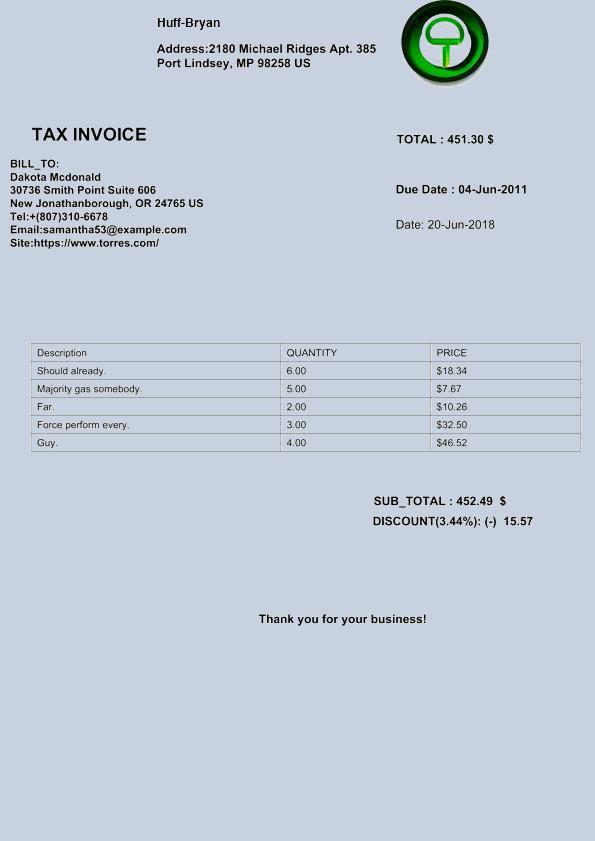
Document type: Invoice